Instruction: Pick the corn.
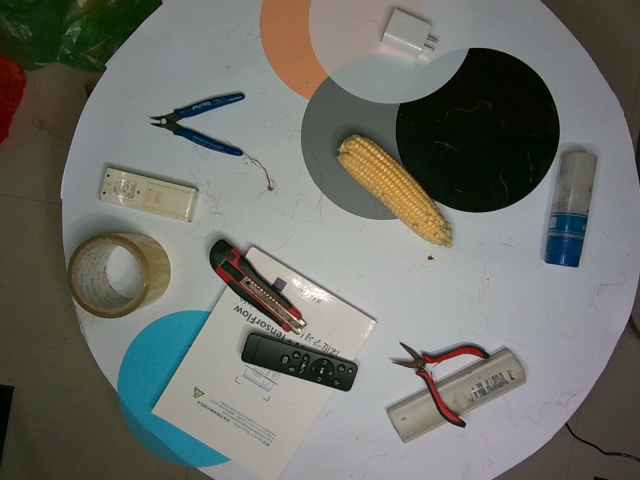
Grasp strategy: vertical